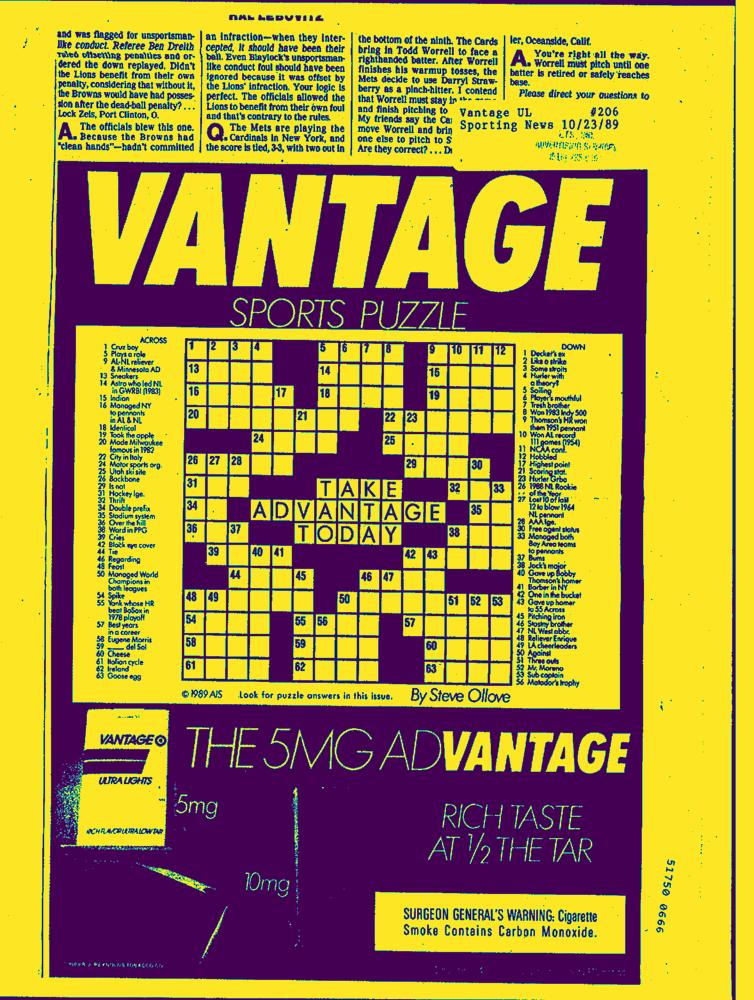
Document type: AD